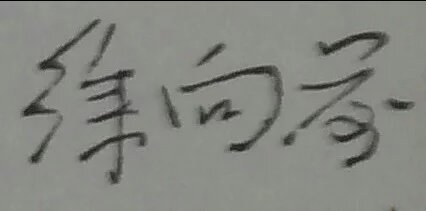
Signature of: xu xiangqian